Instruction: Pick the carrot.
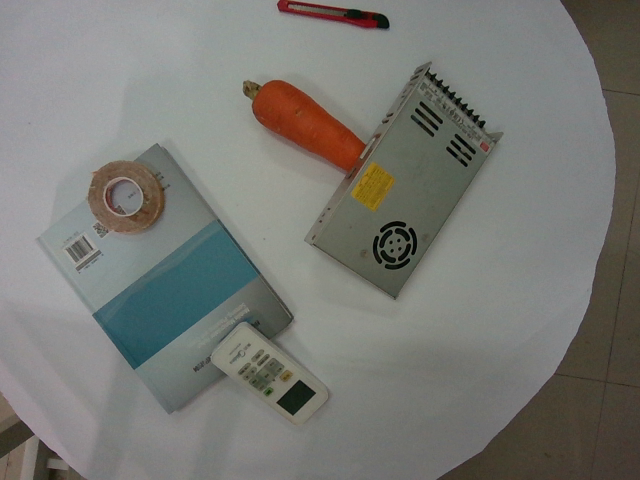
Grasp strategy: vertical